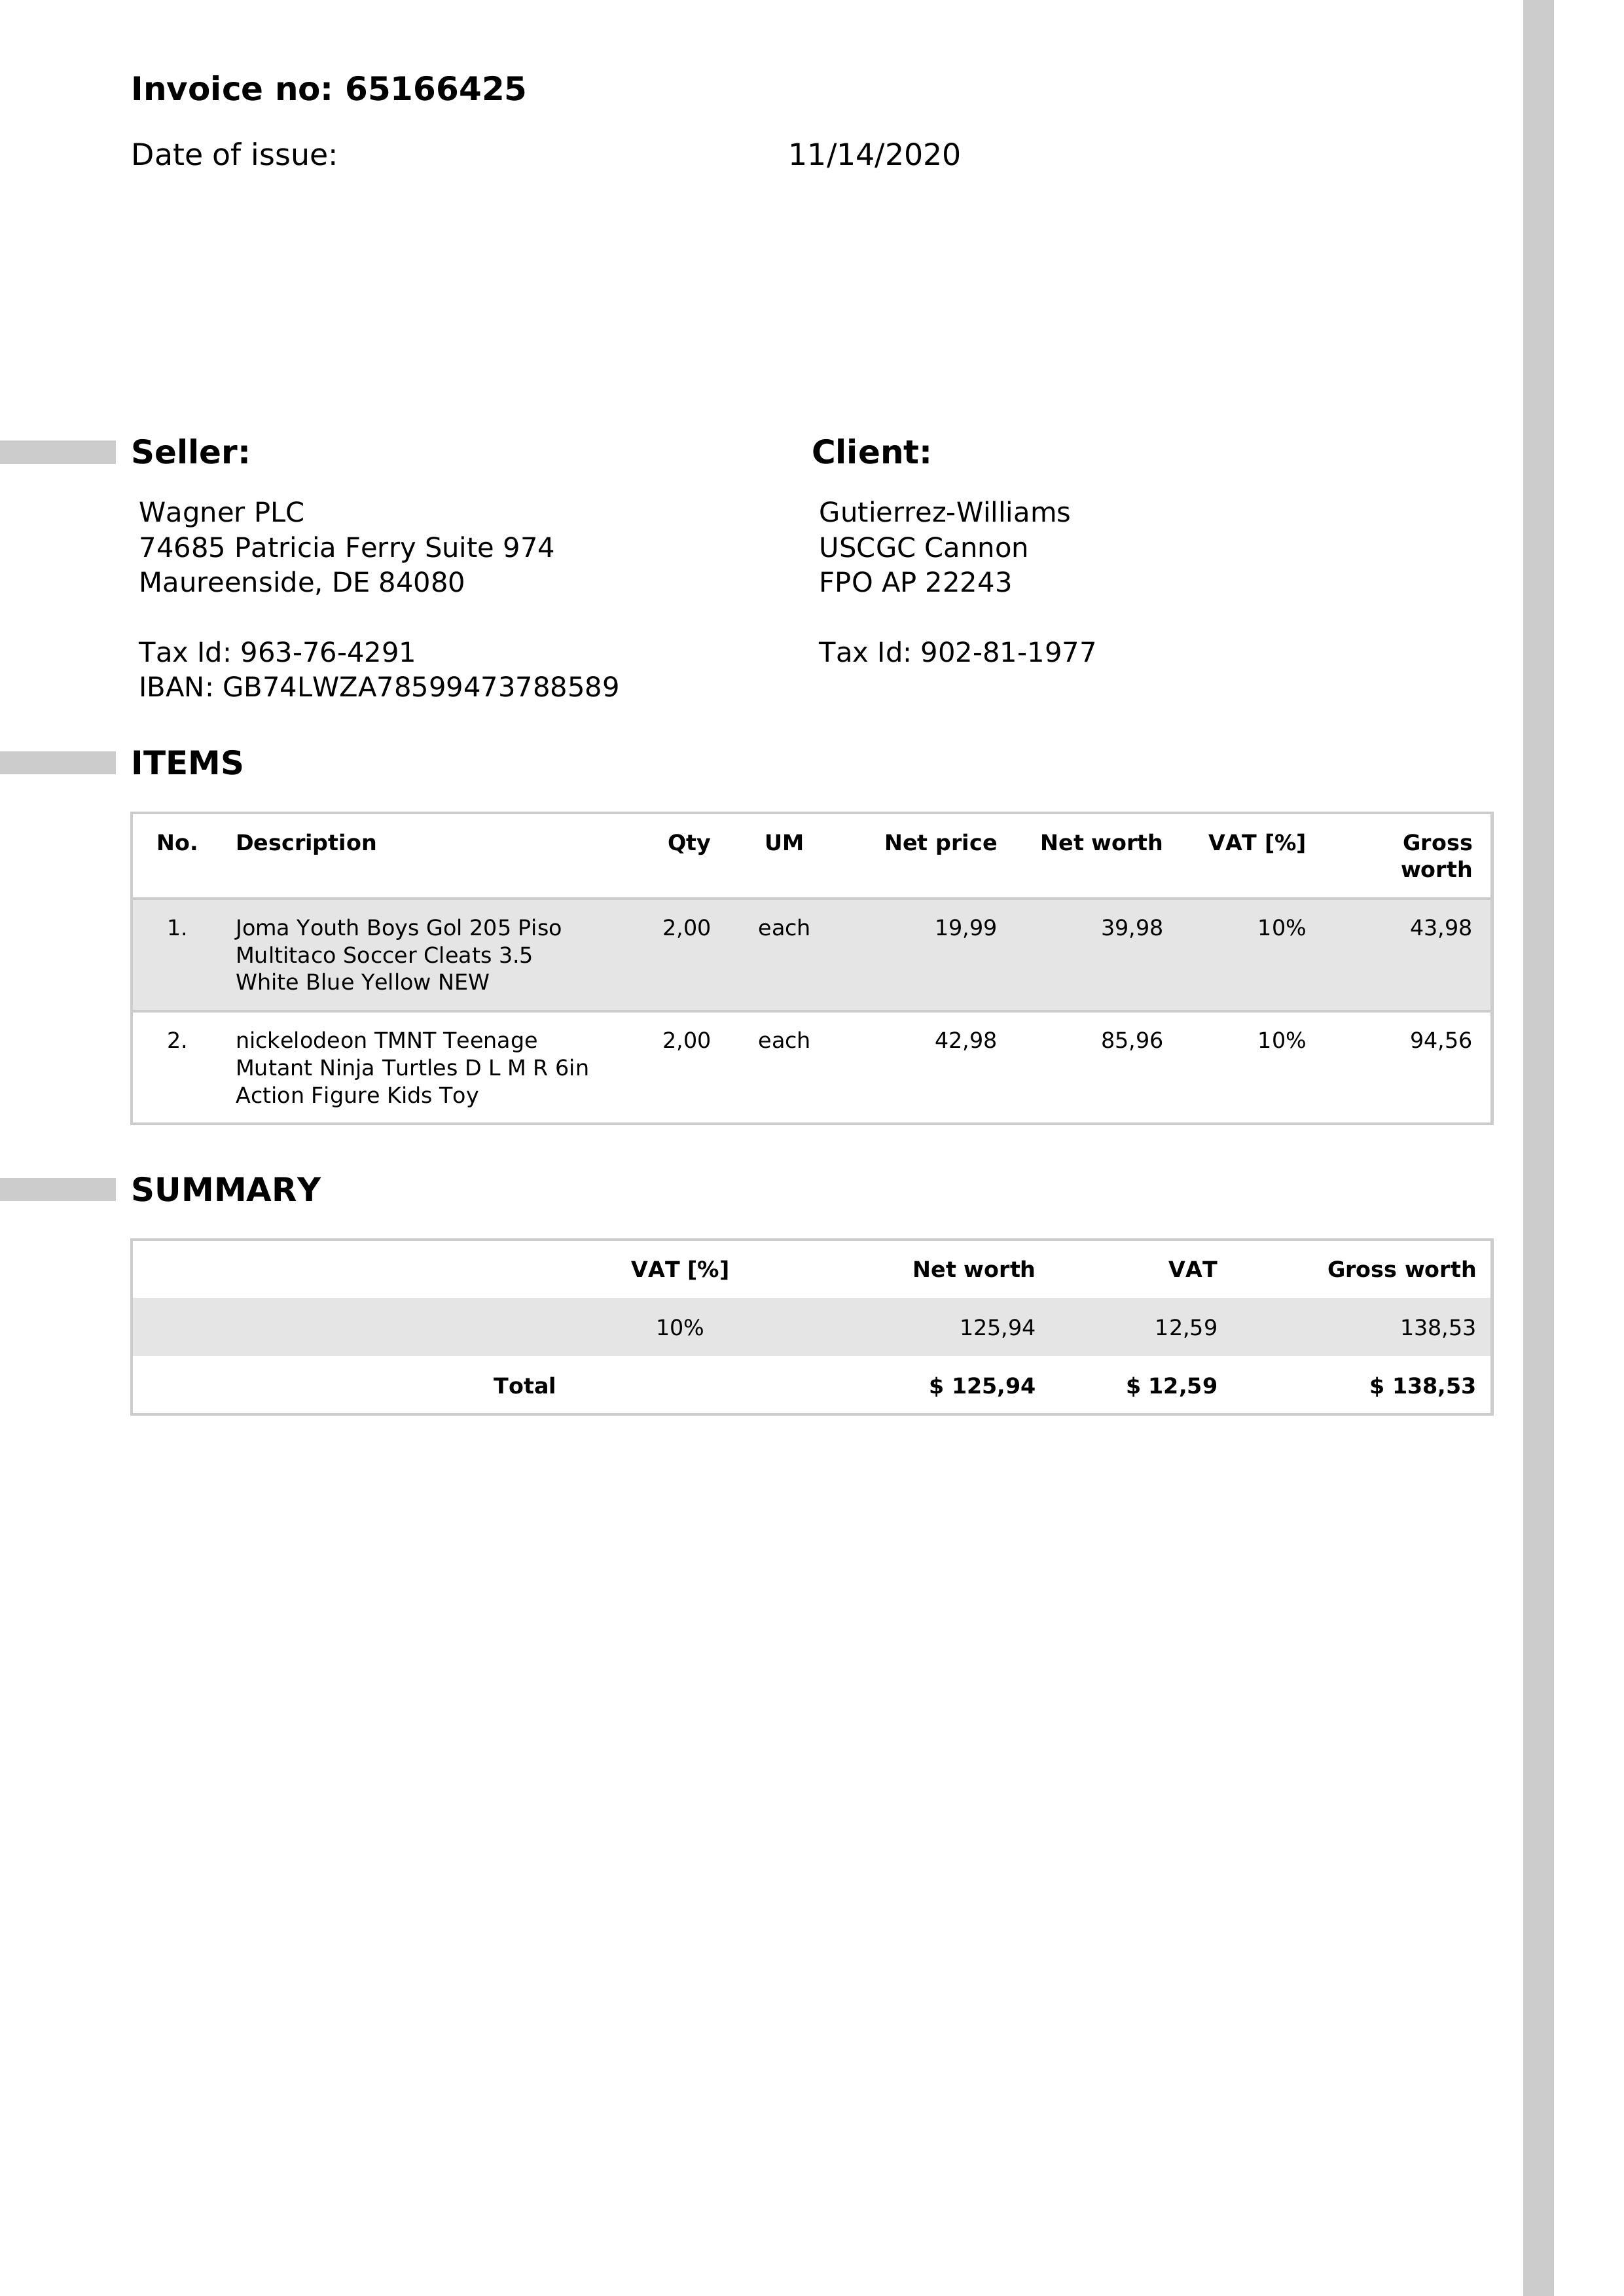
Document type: Invoice